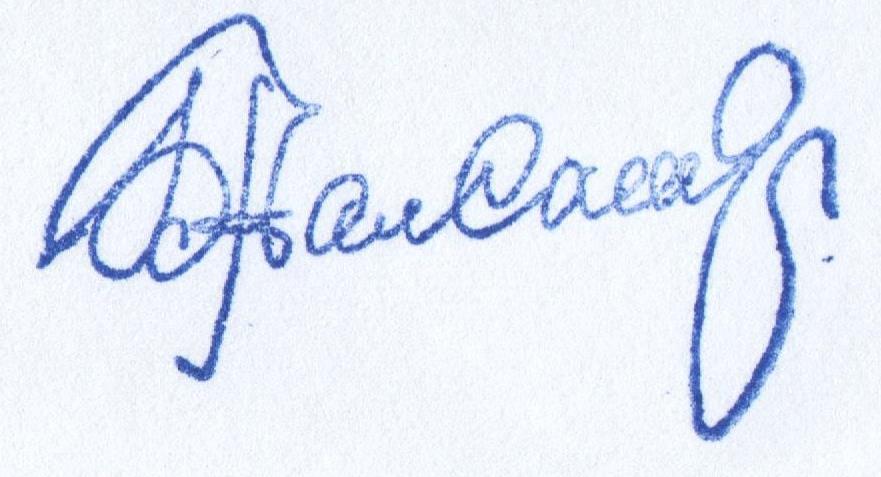
Signature of: q97663479